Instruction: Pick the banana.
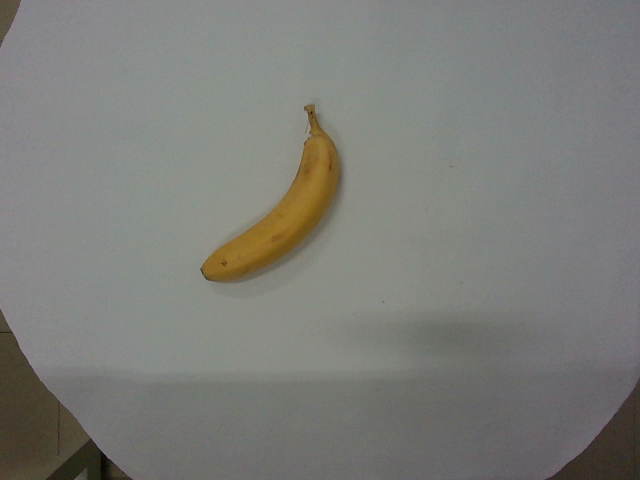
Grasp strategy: vertical